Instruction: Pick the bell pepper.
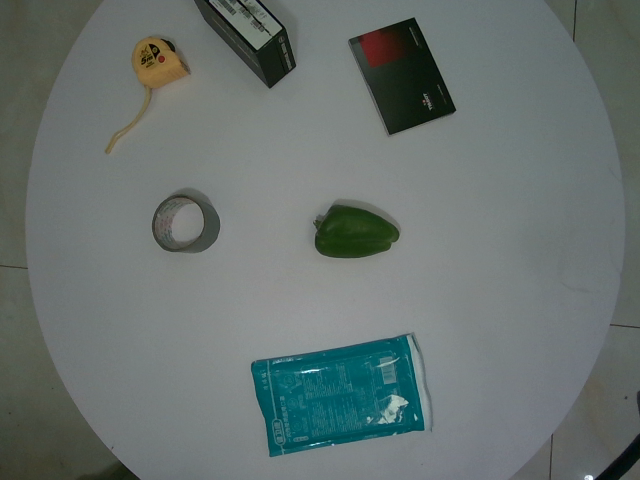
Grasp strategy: vertical